Question: In what way does the history help explain the case?
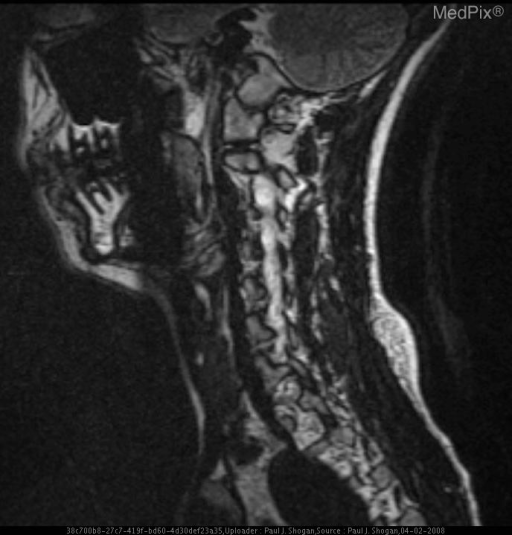
Answer: The patient's history of 28 y.o. woman, four months postpartum, with onset of neck pain, severe vertigo associated with severe vomiting, anesthesia of the right hemi-facial region and loss of sensation in the region of the left upper and lower extremities immediately following cervical chiropractic manipulation.  The patient was unsuccessfully treated for vertigo associated with Meniere’s disease. The patient underwent a second cervical chiropractic treatment 15 days later, and presented with recurrent severe vertigo and associated hemi-anesthesia and difficulty phonating.  Imaging was obtained one month following the initial chiropractic treatment is key in understanding the case.